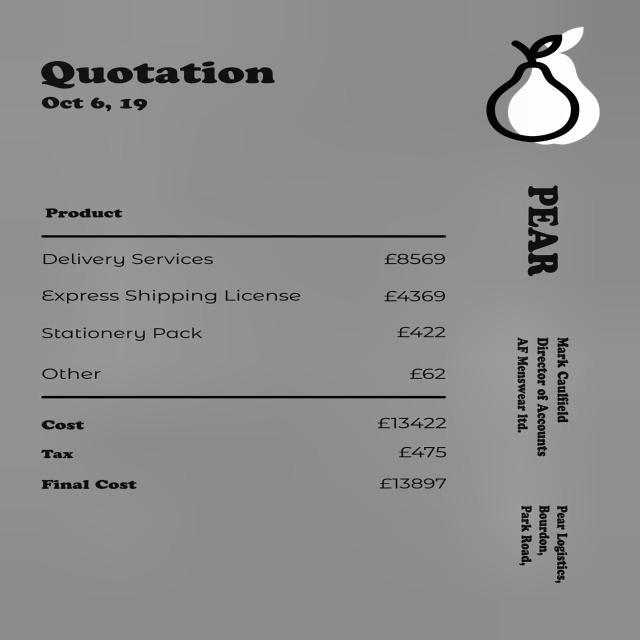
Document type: Invoice